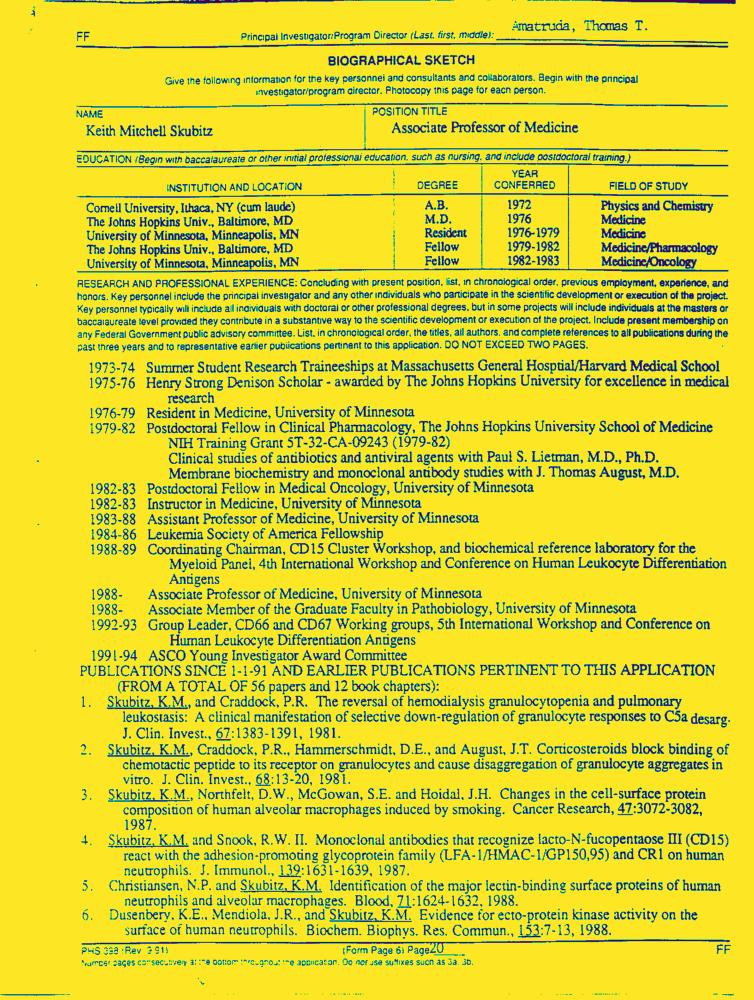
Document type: Resume-Doc